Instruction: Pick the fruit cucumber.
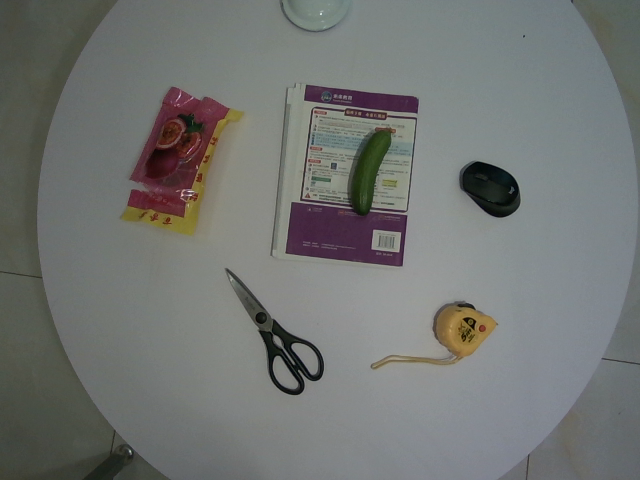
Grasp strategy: vertical